Question: What is the name of the tenant mentioned in the document?
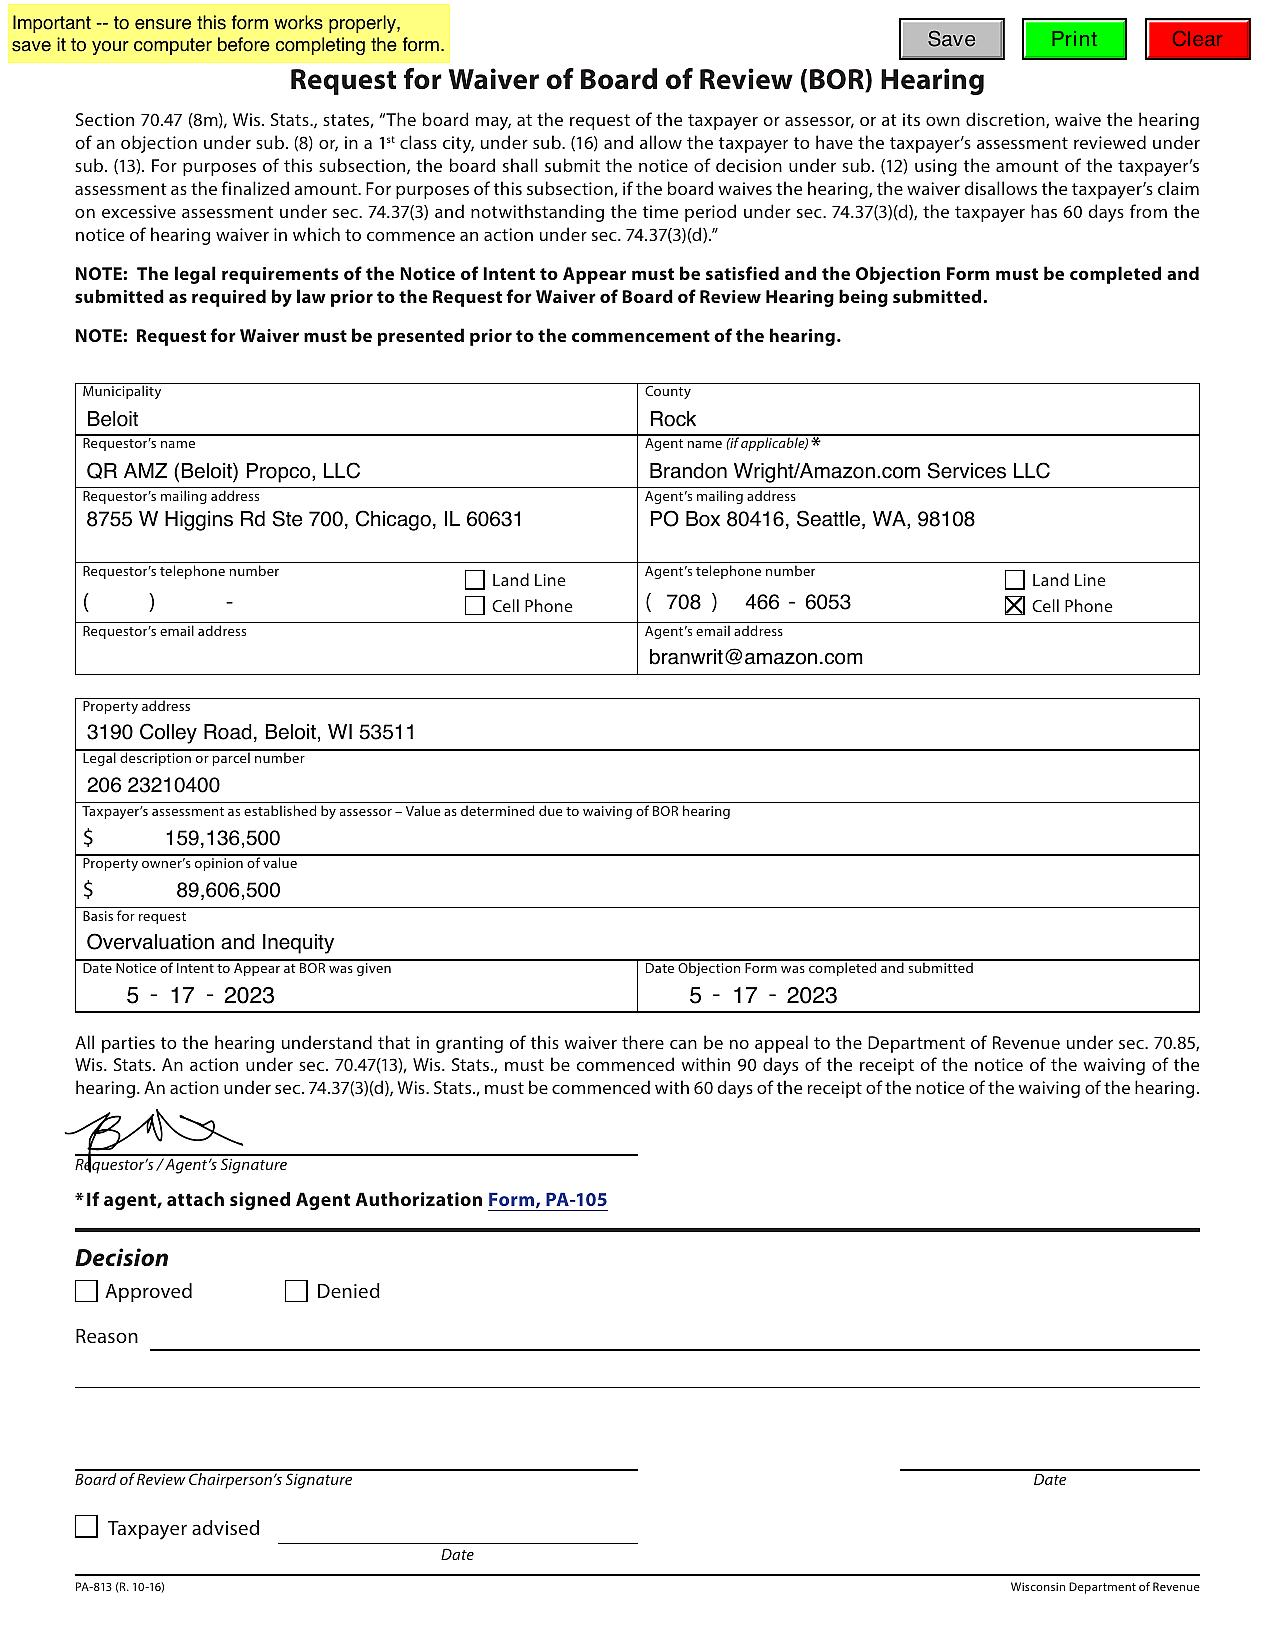
Answer: "QR AMZ (Beloit) Propco, LLC"